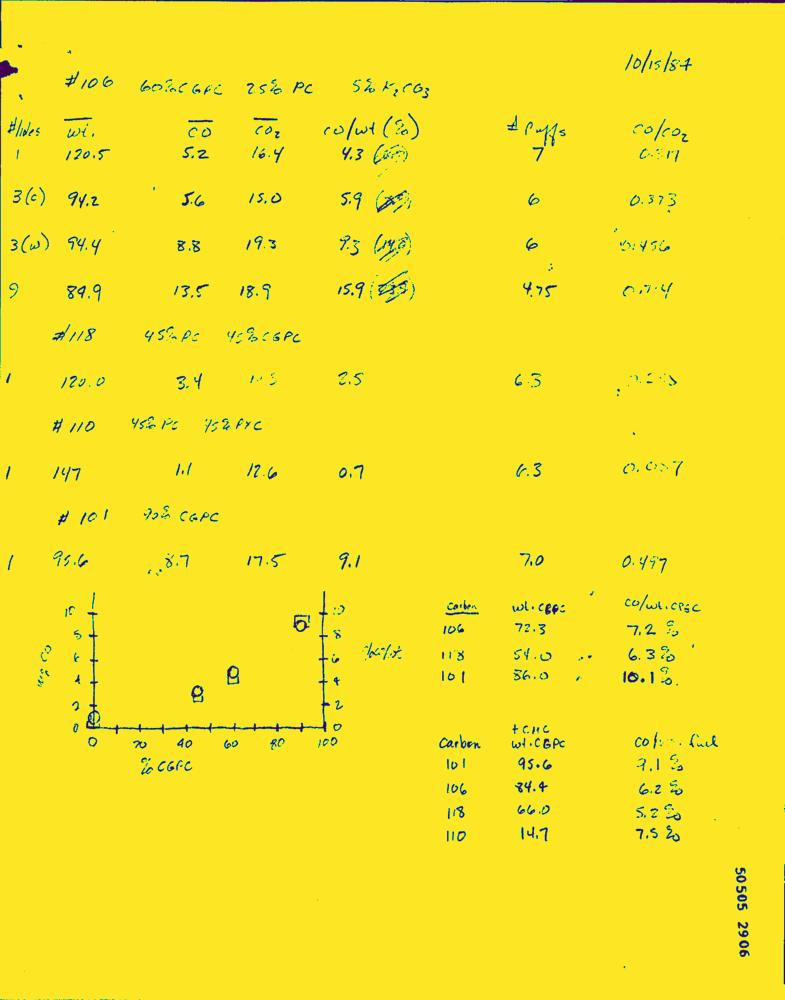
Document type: Hand-Written